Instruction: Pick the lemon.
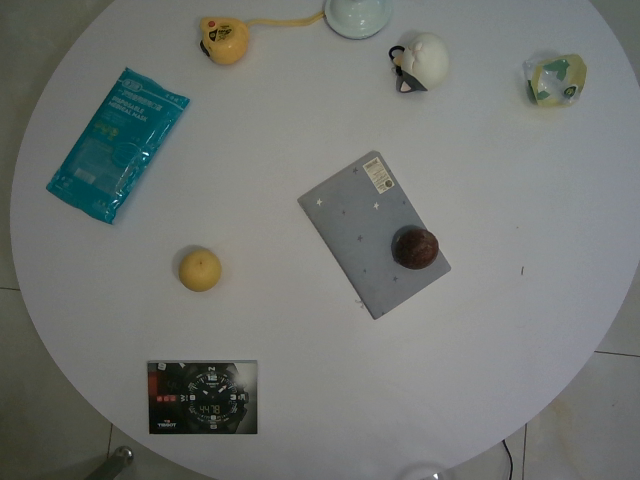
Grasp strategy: vertical